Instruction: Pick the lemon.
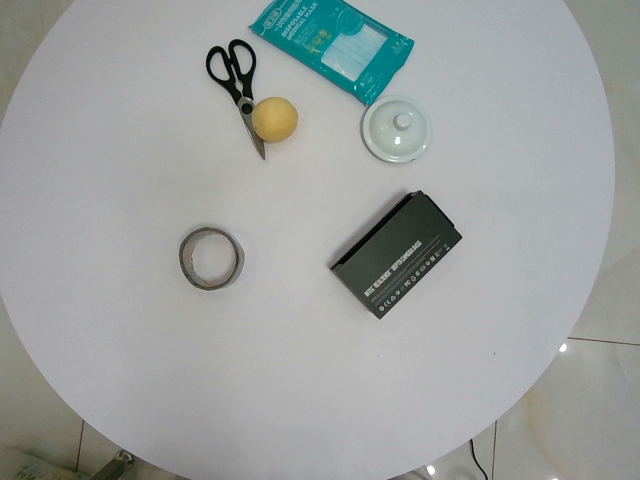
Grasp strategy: vertical